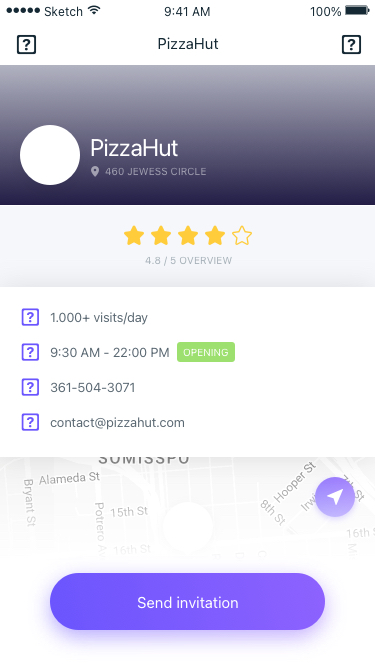
Text in this UI design:
Send invitation
4.8 / 5 OVERVIEW
1.000+ visits/day
9:30 AM - 22:00 PM
OPENING

361-504-3071
contact@pizzahut.com


PizzaHut
460 JEWESS CIRCLE


PizzaHut